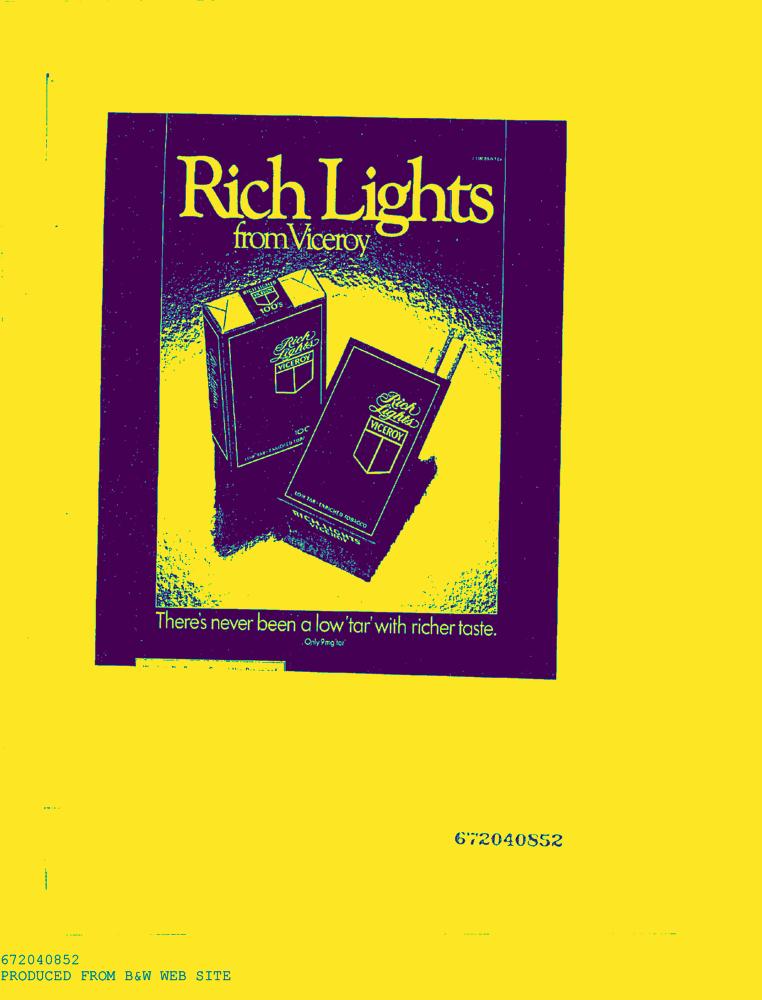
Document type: AD